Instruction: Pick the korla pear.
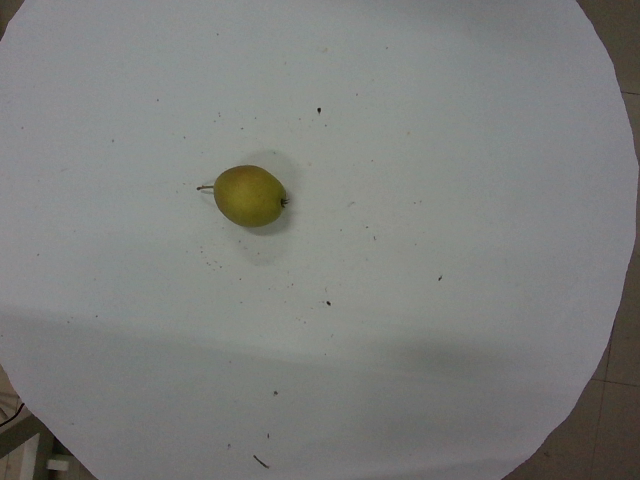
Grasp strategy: vertical